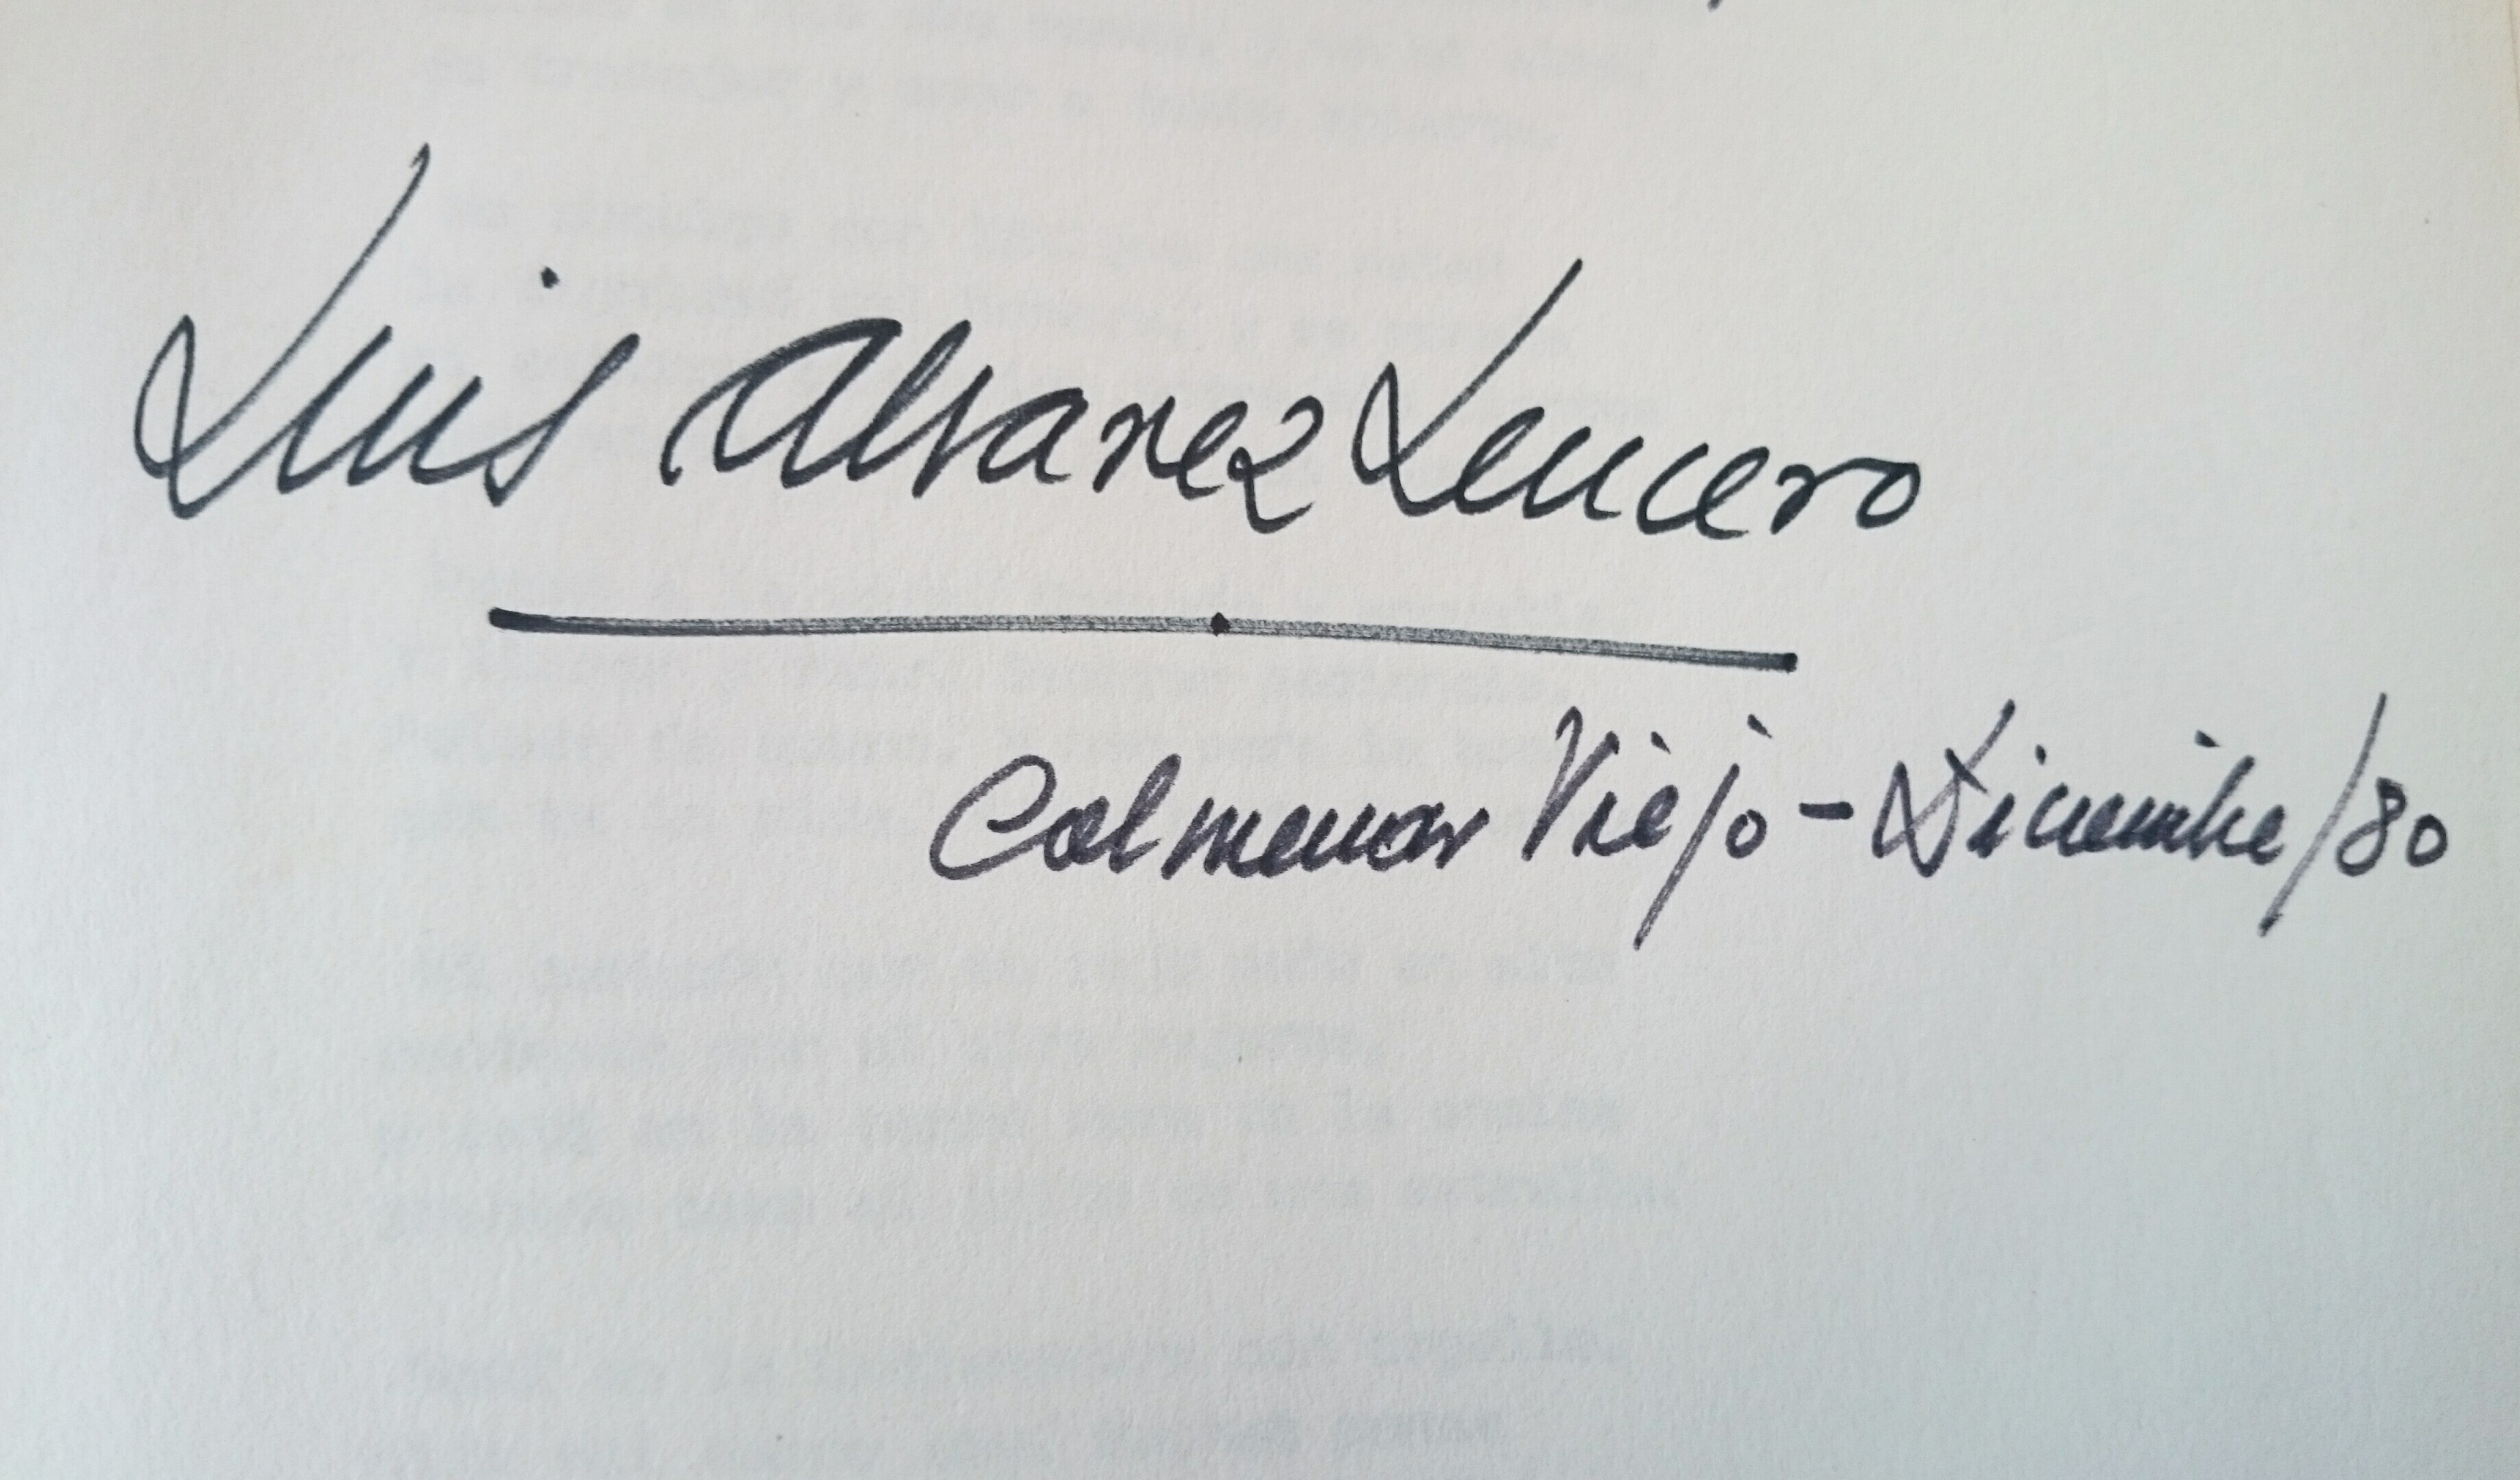
Signature of: luis álvarez lencero